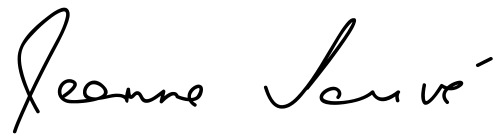
Signature of: jeanne sauvé